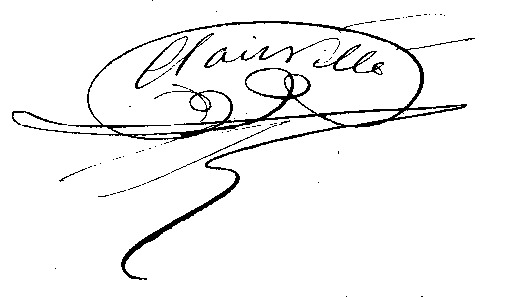
Signature of: louis françois clairville